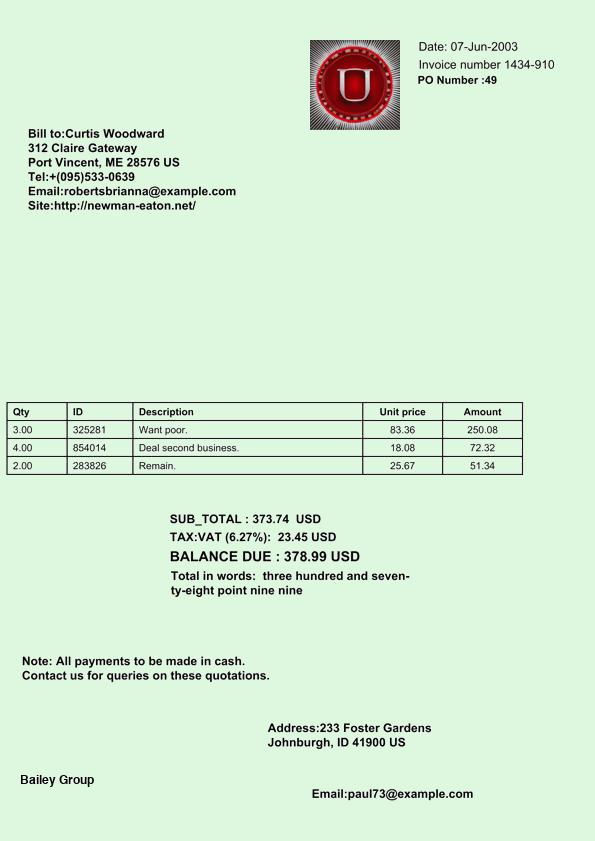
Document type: Invoice